Question: What is the earliest payment due date mentioned in the document?
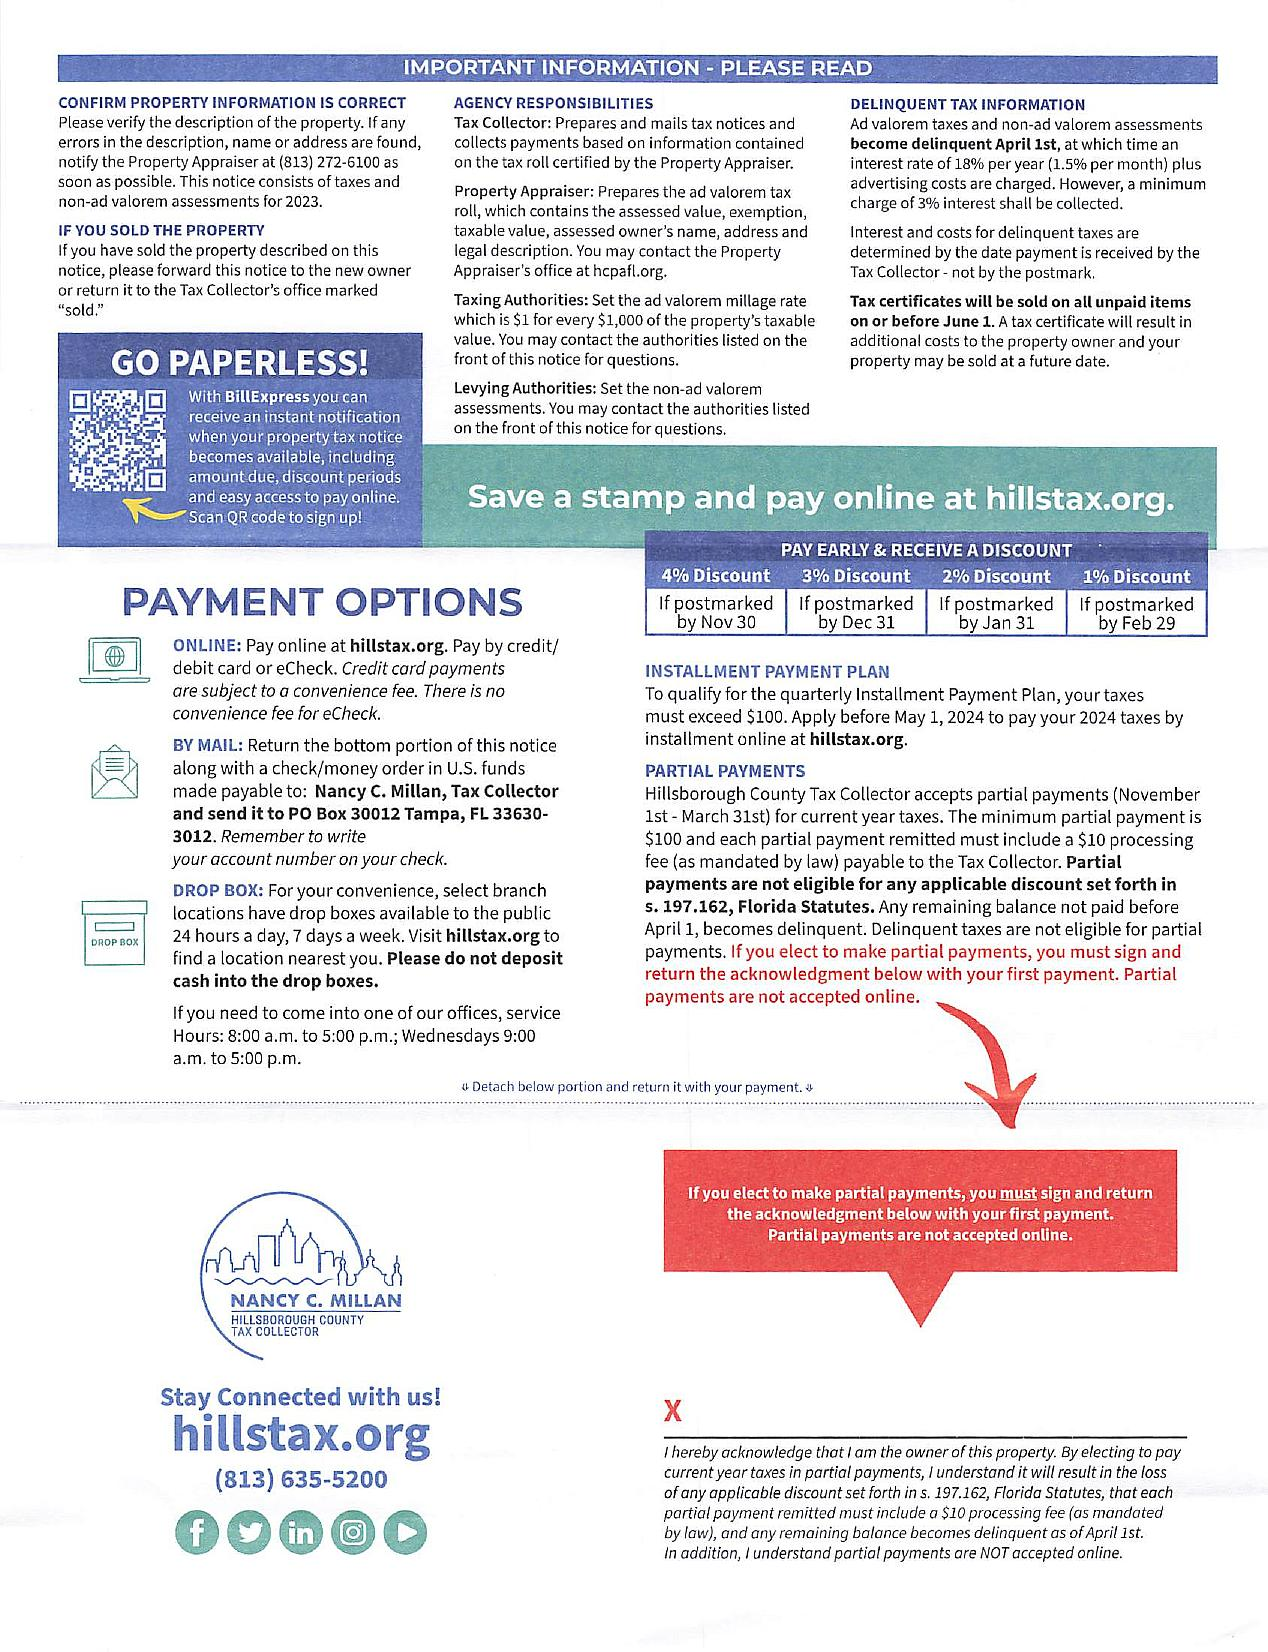
Answer: "1-May-24"